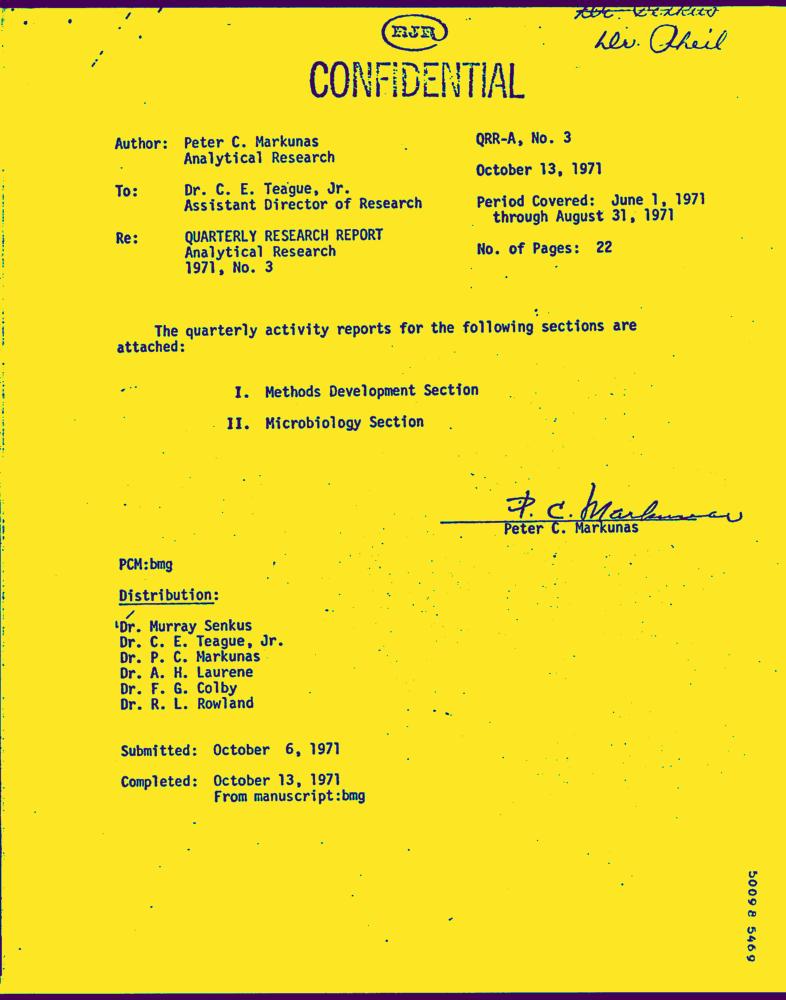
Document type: Letter-Doc